Extract the amount written in words, the amount in digits, the name of the payee, the date on the cheque, and the bank's name from the image.
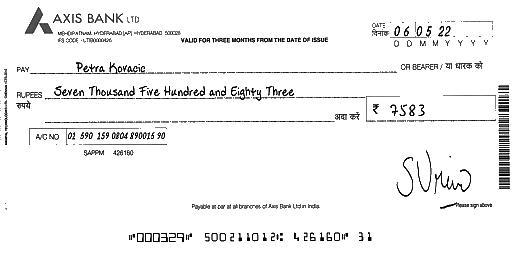
amt_in_words: Seven Thousand Five Hundred and Eighty Three
amt_in_figures: 7583
payee_name: Petra Kovacic
bank_name: AXIS BANK
cheque_date: 06/05/22